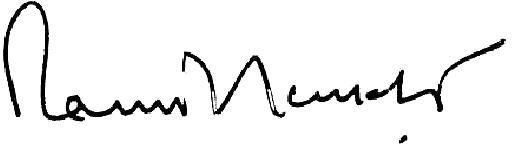
Signature of: rauf denktaş